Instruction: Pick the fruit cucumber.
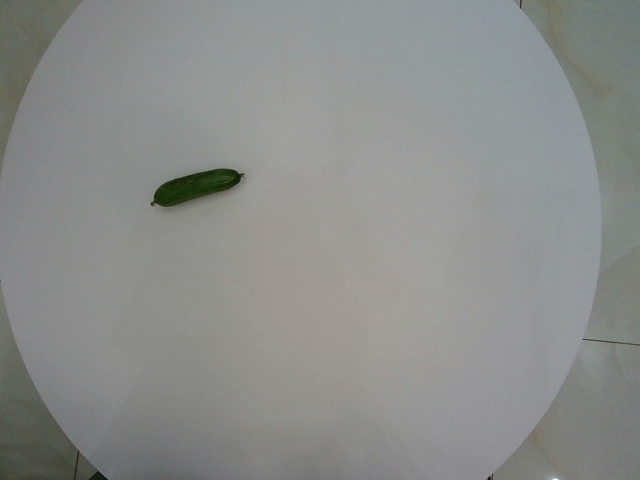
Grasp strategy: vertical